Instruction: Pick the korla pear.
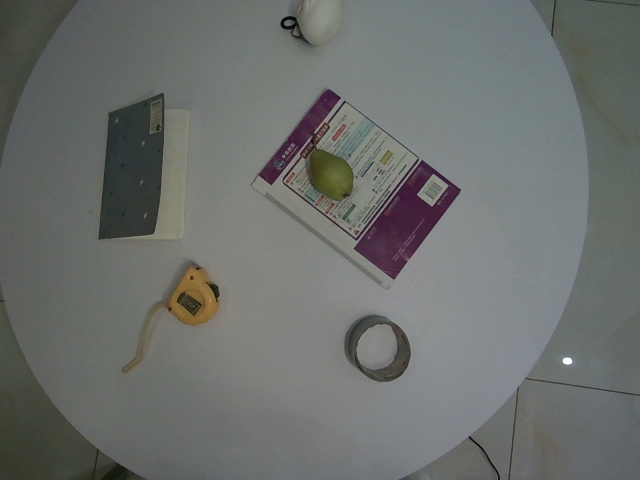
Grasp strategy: vertical